Question: In what way does the history help explain the case?
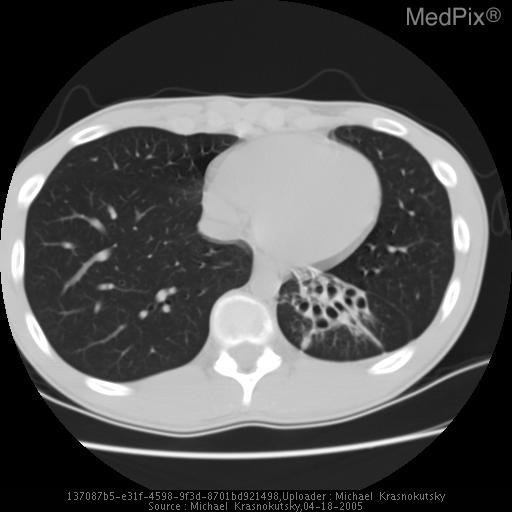
Answer: The patient's history of 15 year old boy, air evacuated from Japan with a history of recurrent productive cough. is key in understanding the case.